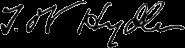
Signature of: thomas w hyde